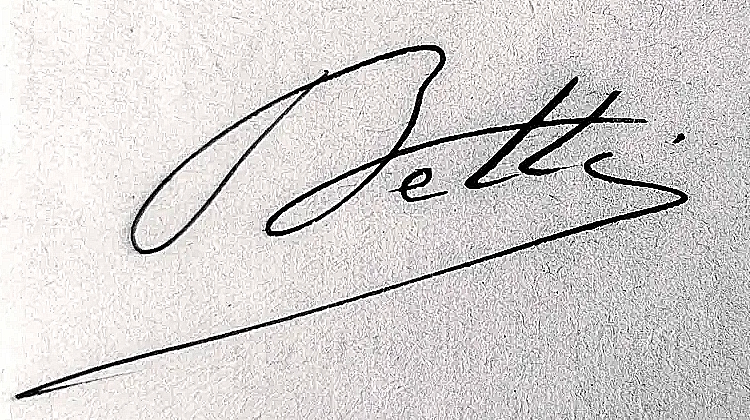
Signature of: emilio betti